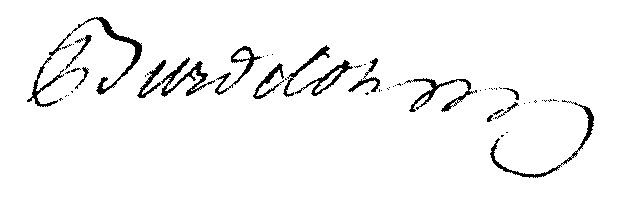
Signature of: louis burdelot de pontorson